Can you pull out the amount in words, numerical amount, payee's name, date of the cheque, and the bank's name from the image?
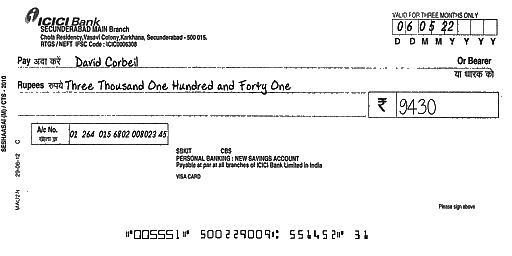
amt_in_words: Three Thousand One Hundred and Forty One
amt_in_figures: 9430
payee_name: David Corbeil
bank_name: ICICI Bank
cheque_date: 06/05/22